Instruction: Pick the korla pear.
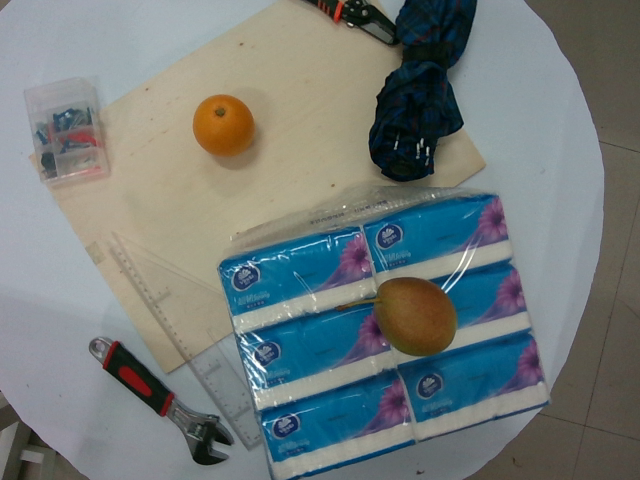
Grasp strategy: vertical